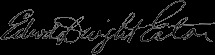
Signature of: edward dwight eaton